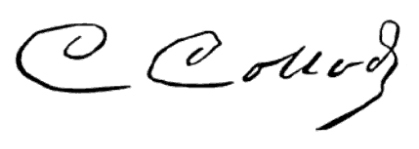
Signature of: carlo collodi